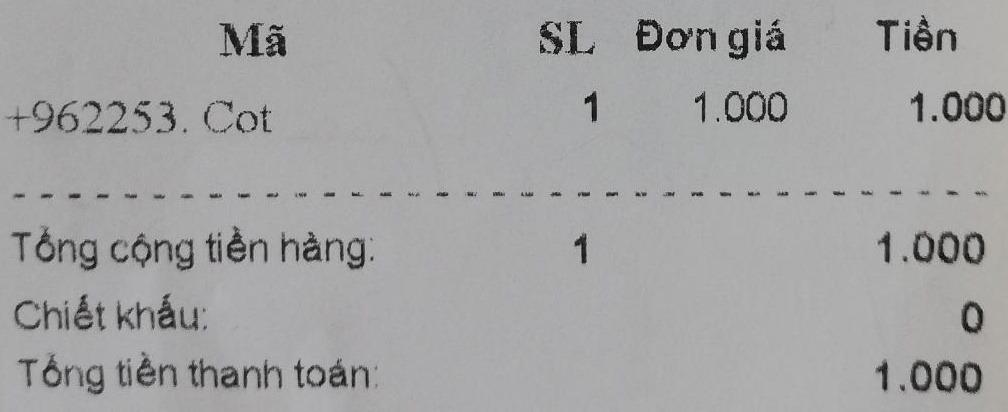
<table>
<tr>
<th>Mã</th>
<th>SL</th>
<th>Đơn giá</th>
<th>Tiền</th>
</tr>
<tr>
<td>+962253. Cot</td>
<td>1</td>
<td>1.000</td>
<td>1.000</td>
</tr>
</table>

Tổng cộng tiền hàng: 1 1.000
Chiết khấu: 0
Tổng tiền thanh toán: 1.000